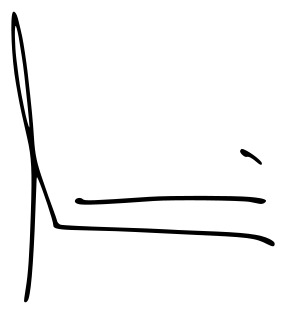
Signature of: alberto núñez feijóo